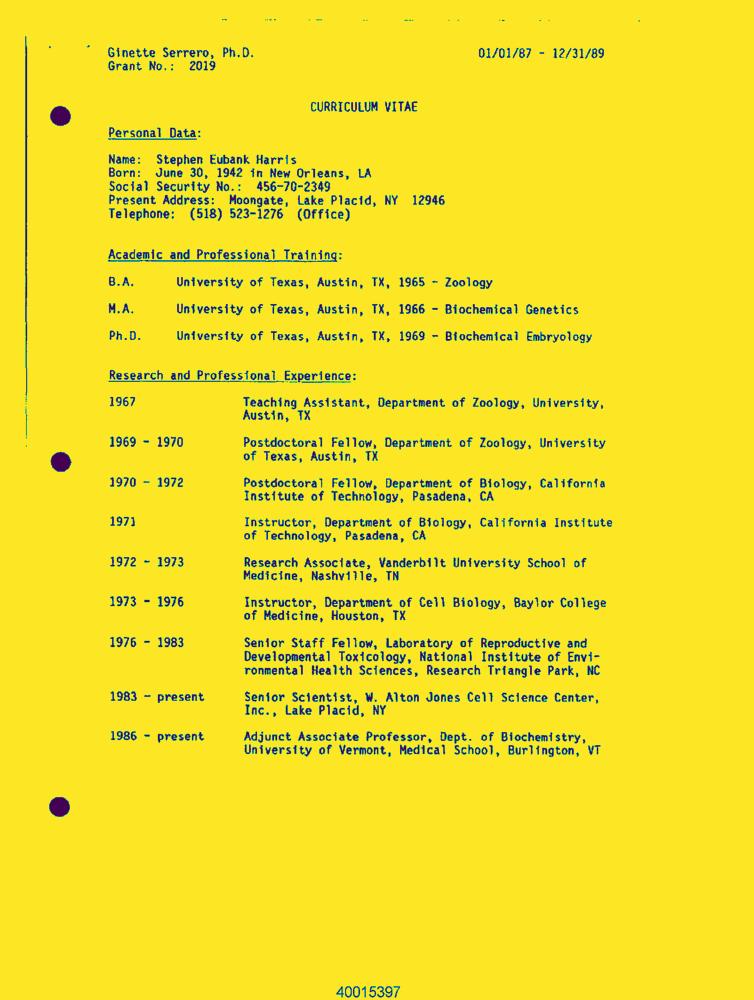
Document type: Resume-Doc